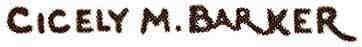
Signature of: cicely mary barker